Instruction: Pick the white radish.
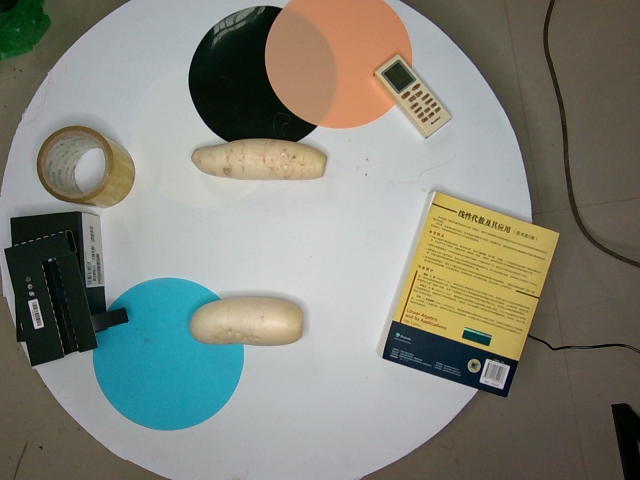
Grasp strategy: vertical